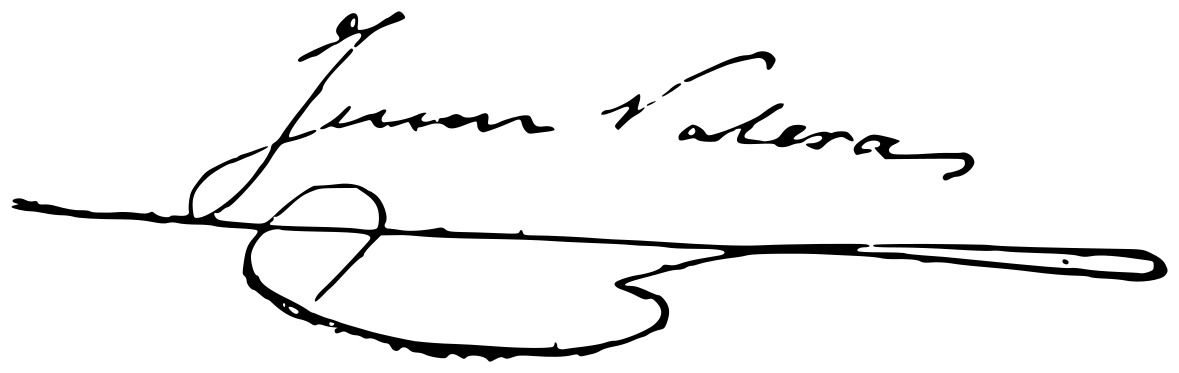
Signature of: juan valera